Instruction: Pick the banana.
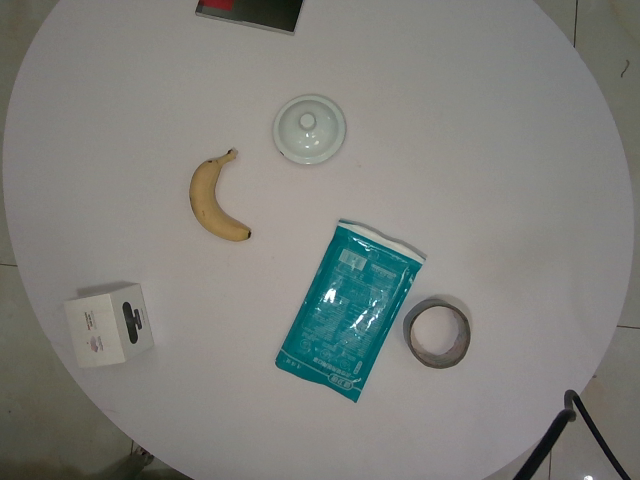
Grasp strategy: vertical